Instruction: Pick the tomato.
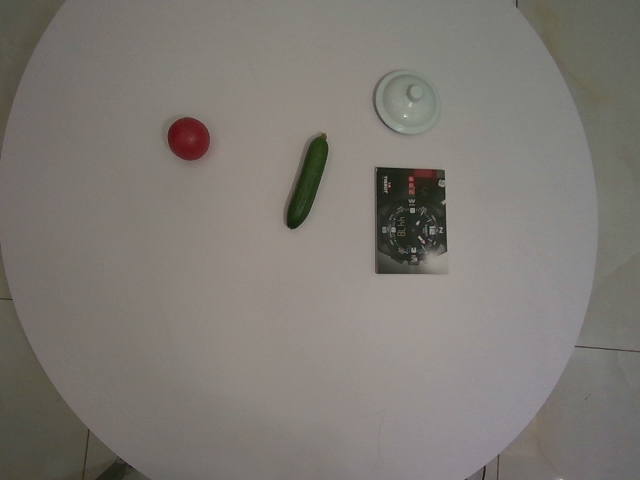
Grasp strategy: vertical